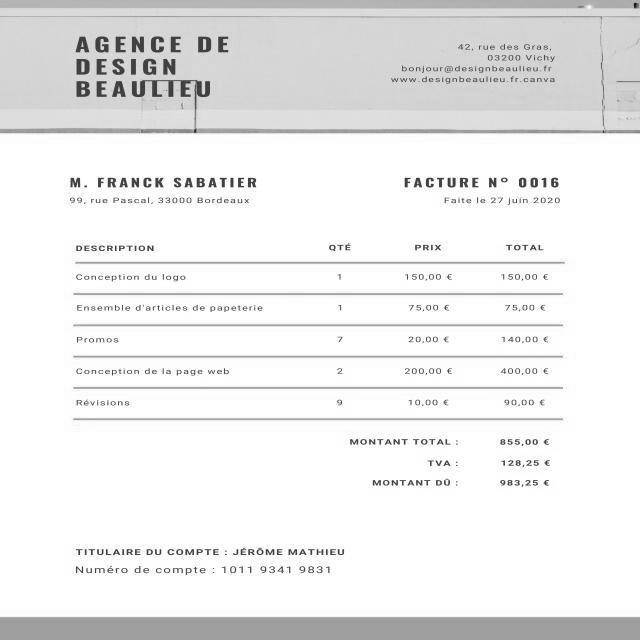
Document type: Invoice